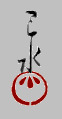
Signature of: hasui kawase